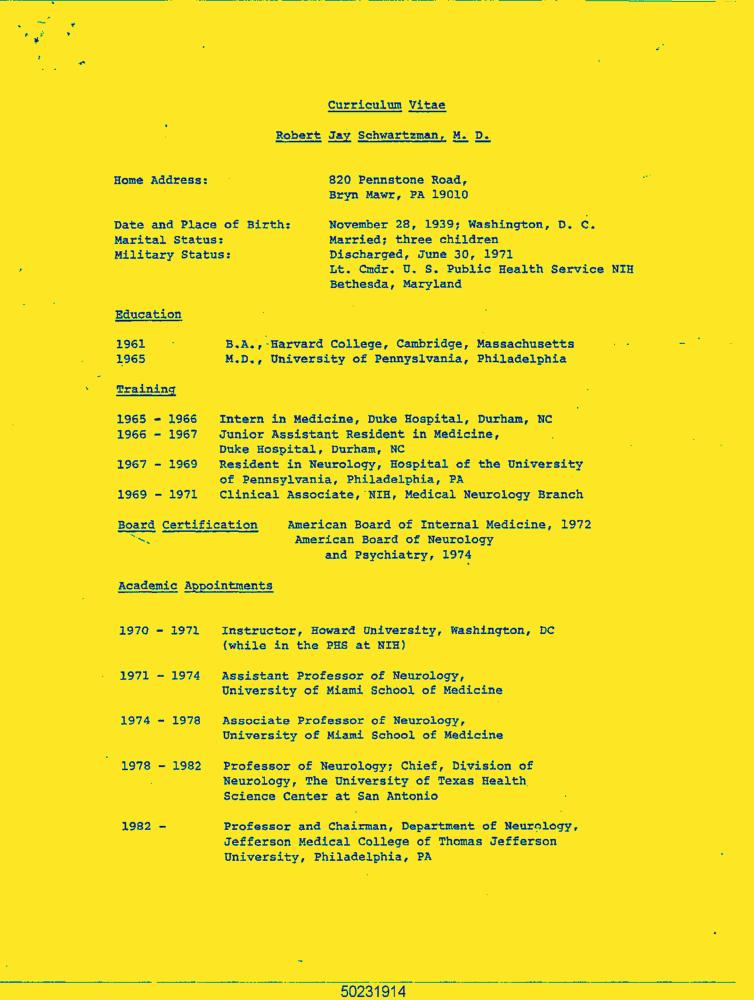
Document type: Resume-Doc